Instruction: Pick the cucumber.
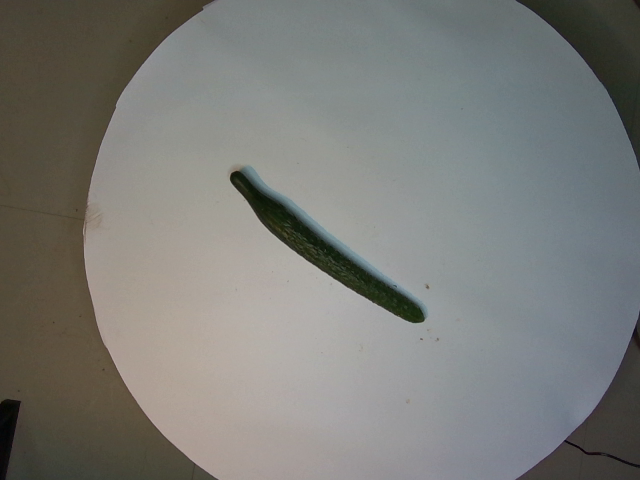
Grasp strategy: vertical